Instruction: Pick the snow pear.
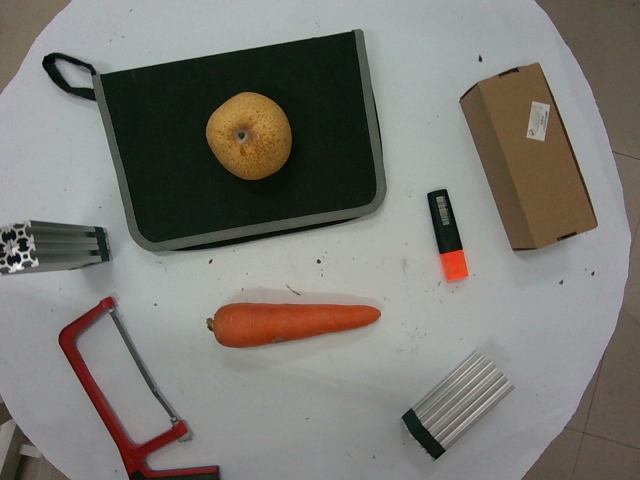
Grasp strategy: vertical